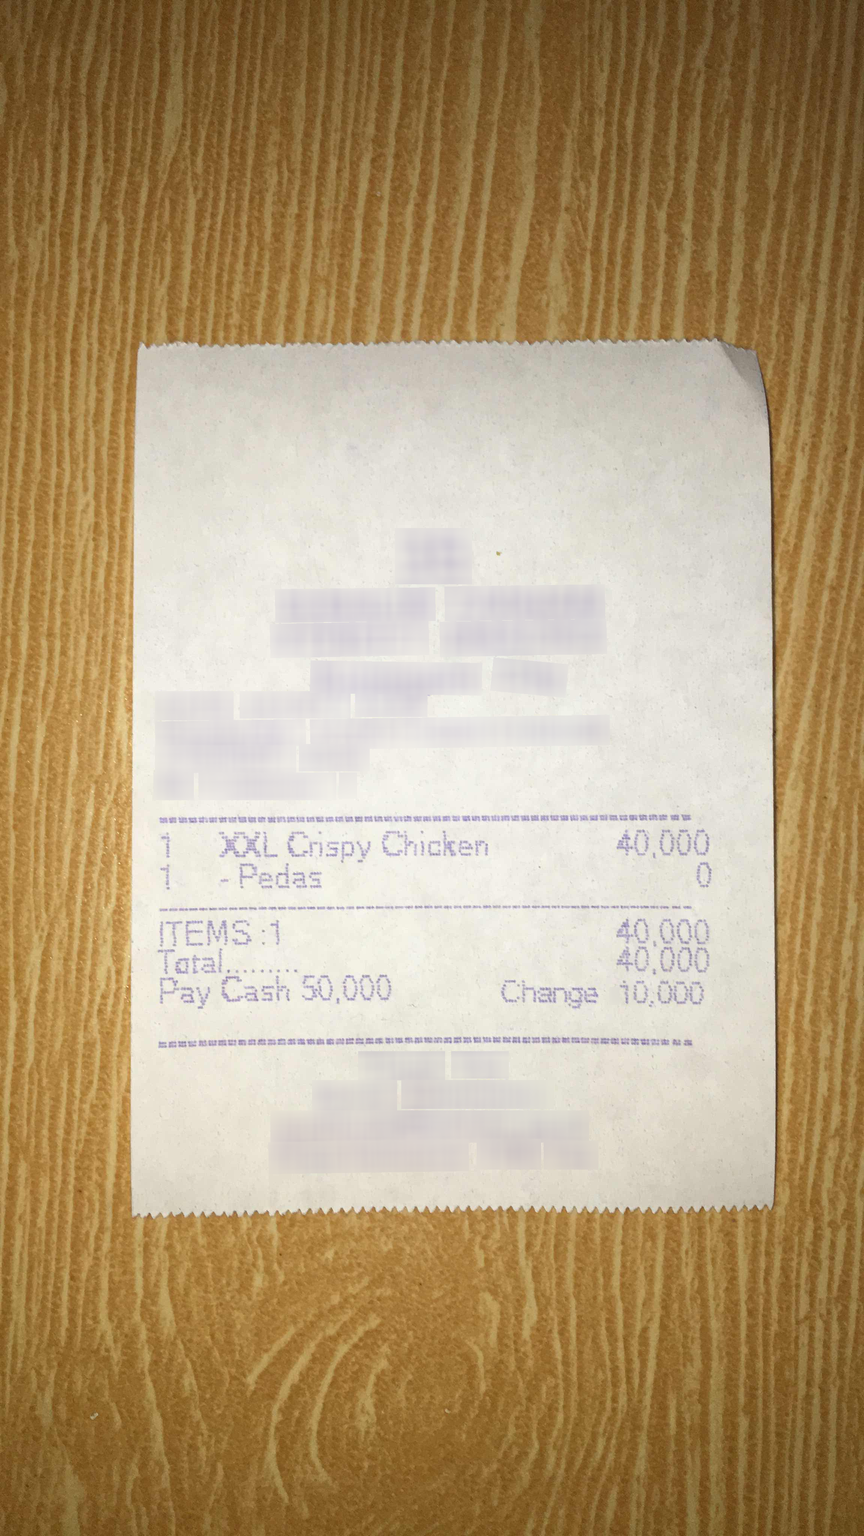
Extraction:
receipt: line_items: name: XXL Crspy Chicken
price: 40,000
qty: 1
name: - Pedas
price: 0
qty: 1
subtotal: 40,000
total: 40,000